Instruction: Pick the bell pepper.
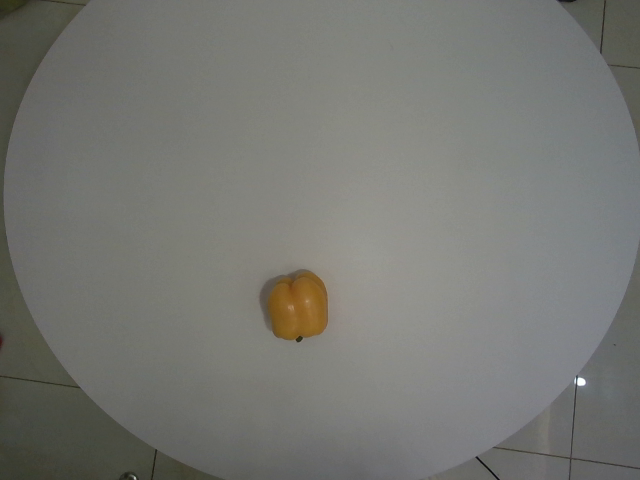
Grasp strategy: vertical